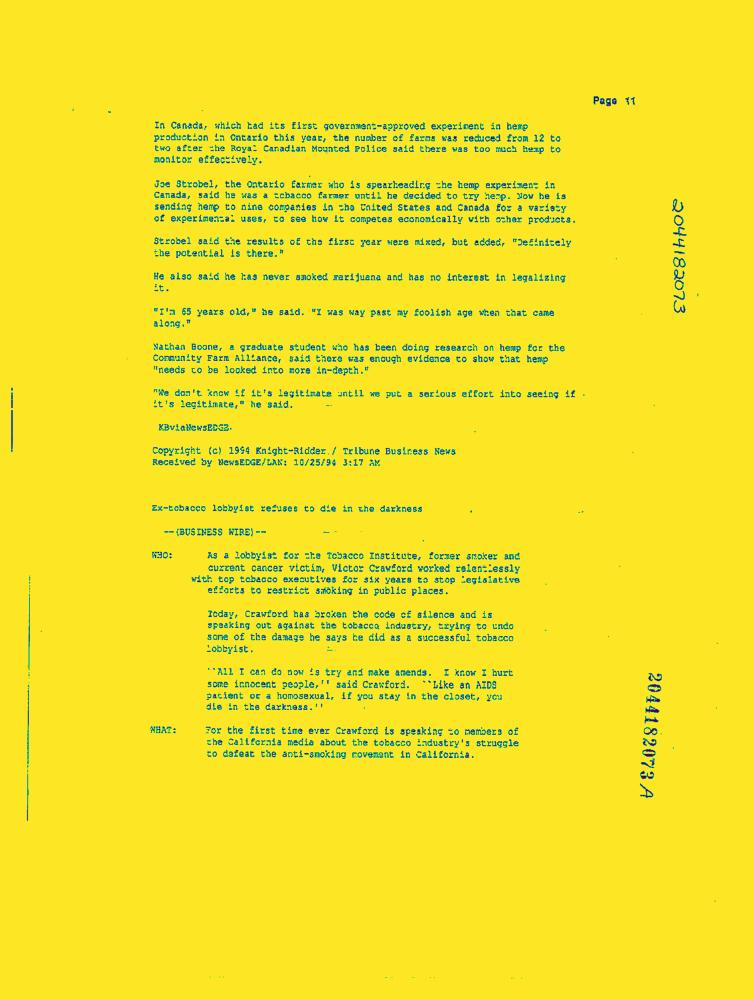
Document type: News-Article